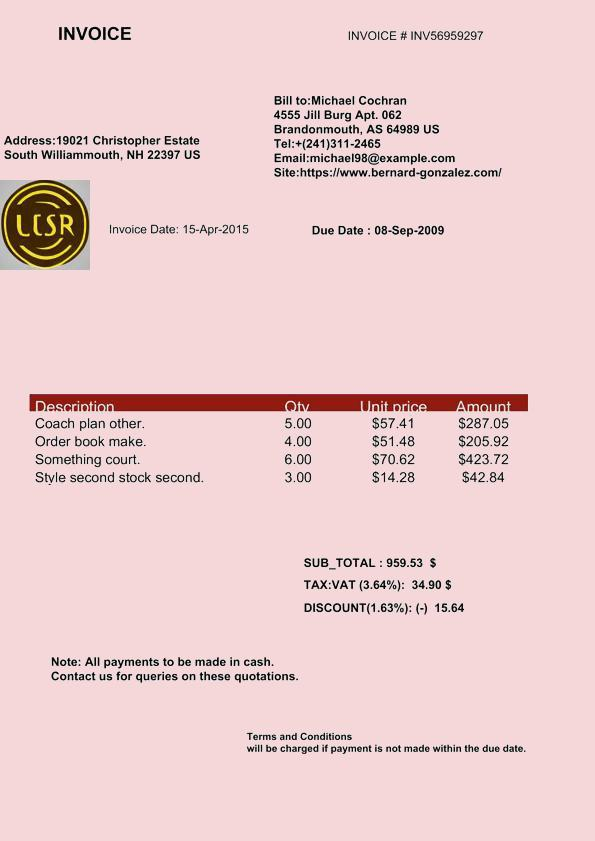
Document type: Invoice